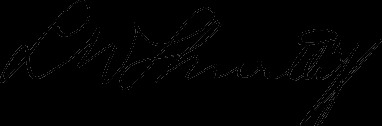
Signature of: lewis w shurtliff